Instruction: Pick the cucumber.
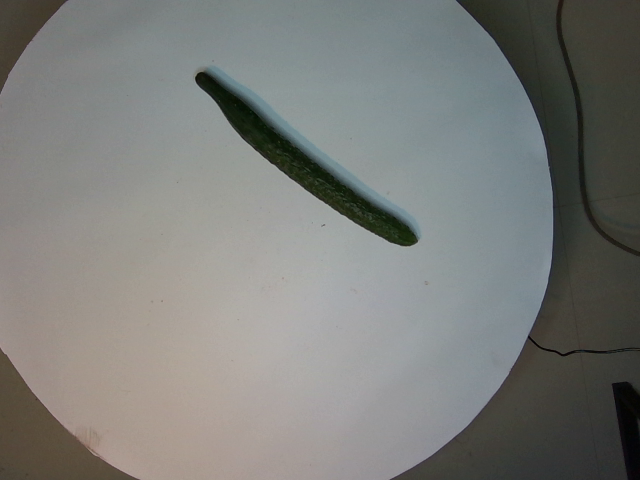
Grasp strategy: vertical